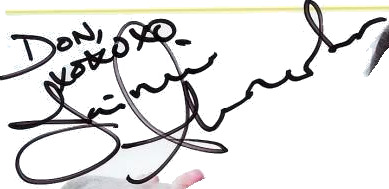
Signature of: jaimie alexander